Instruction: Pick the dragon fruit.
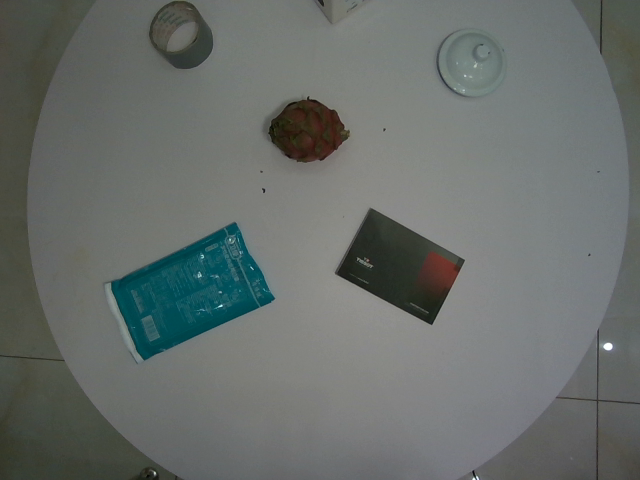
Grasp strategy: vertical